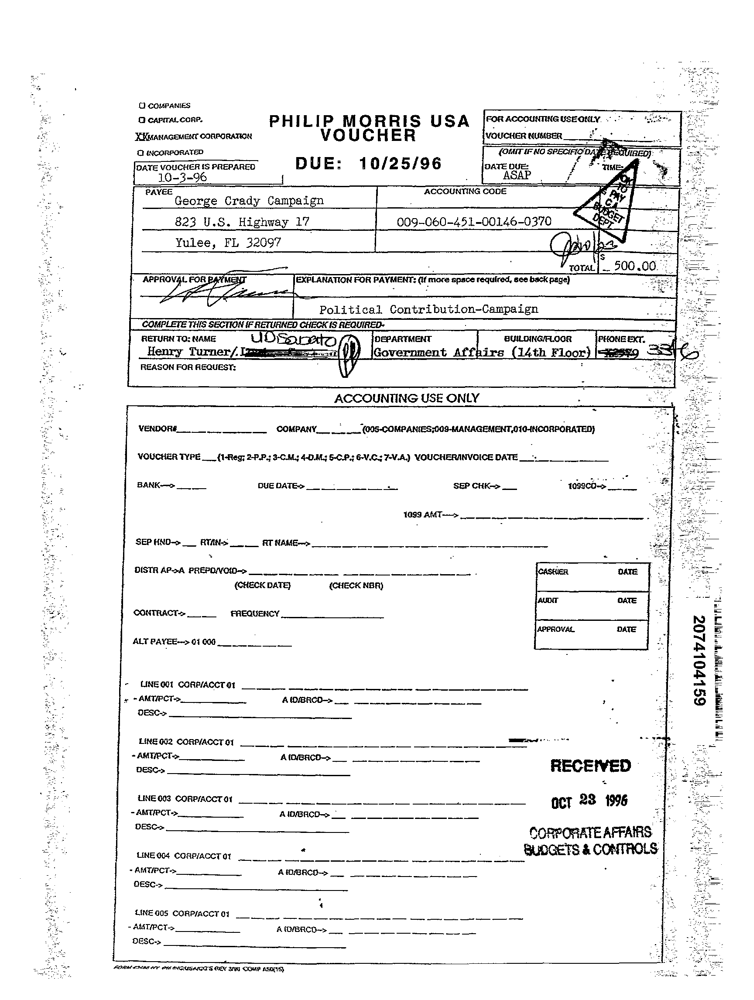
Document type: Invoice